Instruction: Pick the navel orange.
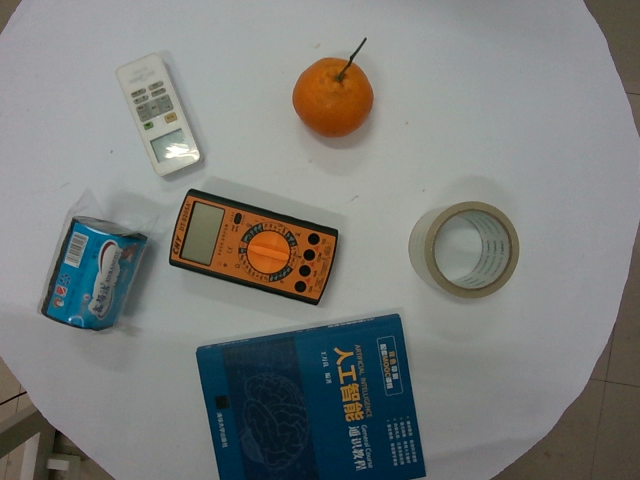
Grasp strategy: vertical